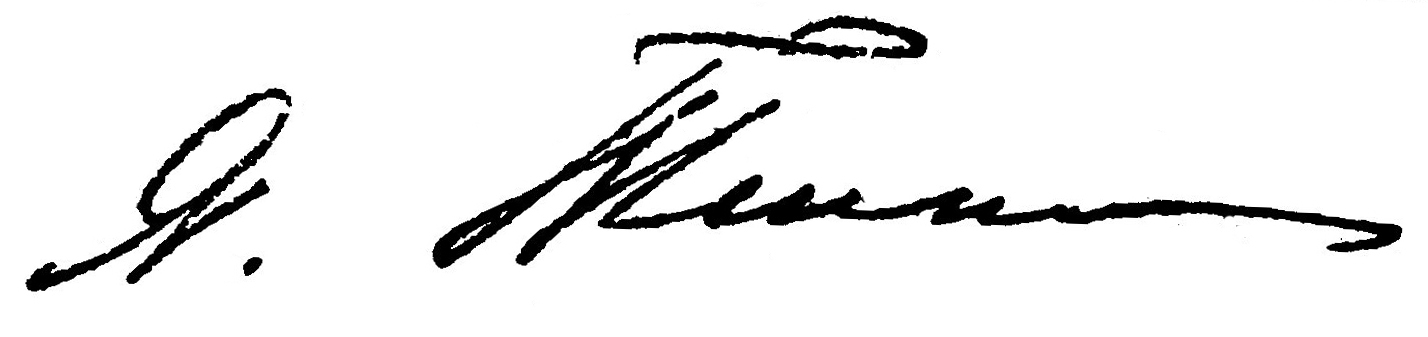
Signature of: jaan tõnisson